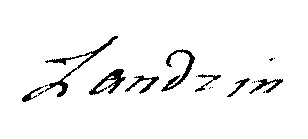
Signature of: louis marie landrin